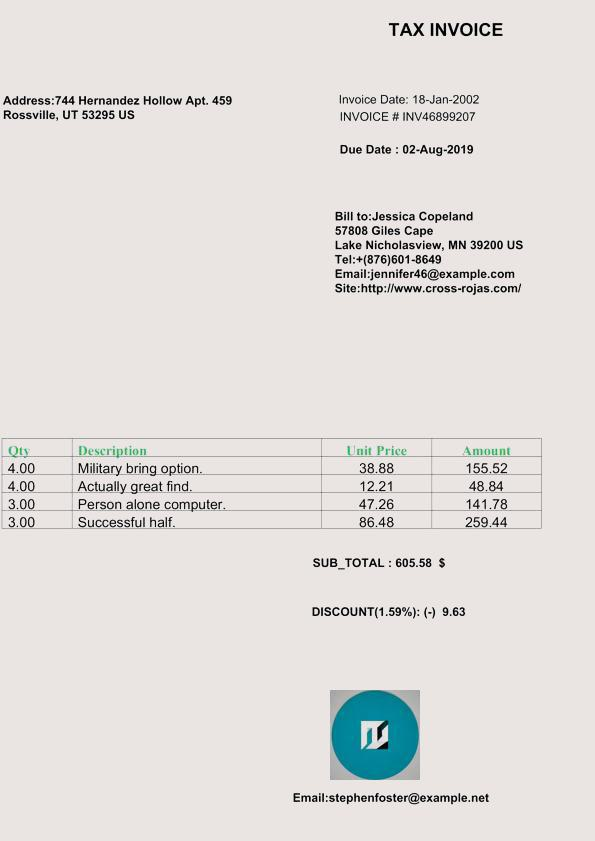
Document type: Invoice